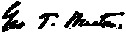
Signature of: george t winston